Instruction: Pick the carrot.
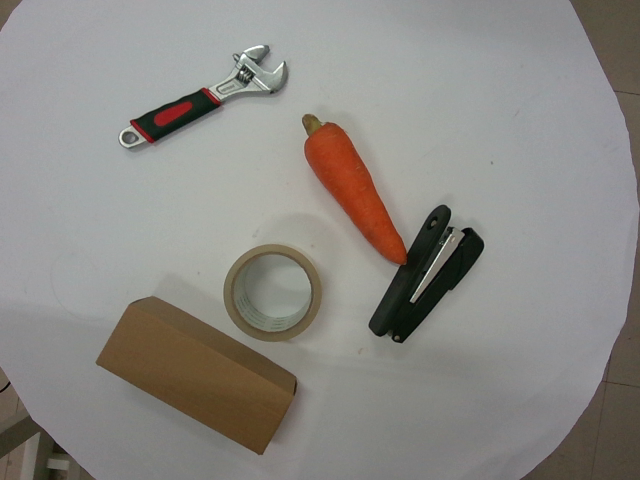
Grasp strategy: vertical